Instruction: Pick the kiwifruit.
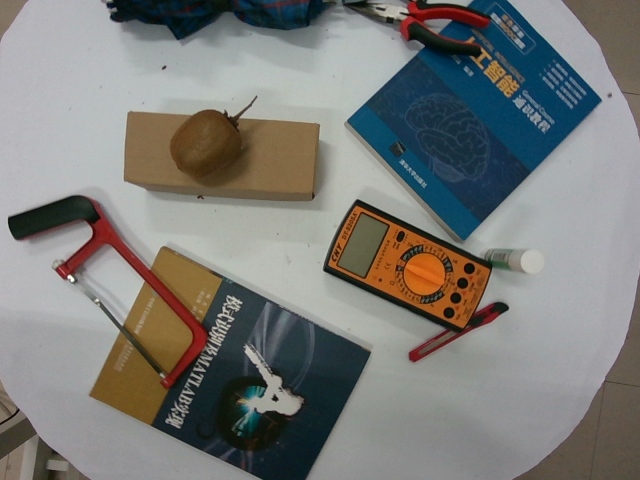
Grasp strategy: vertical